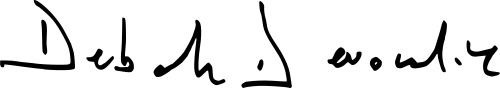
Signature of: deborah cavendish duchess of devonshire